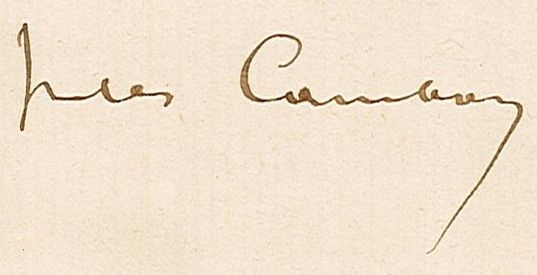
Signature of: jules cambon